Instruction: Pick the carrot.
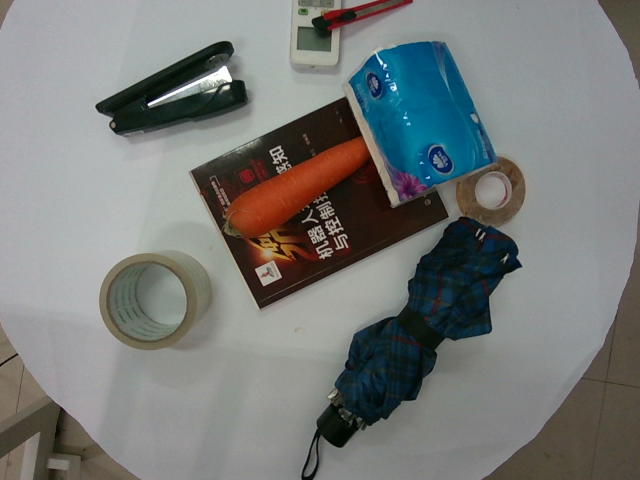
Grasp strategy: vertical